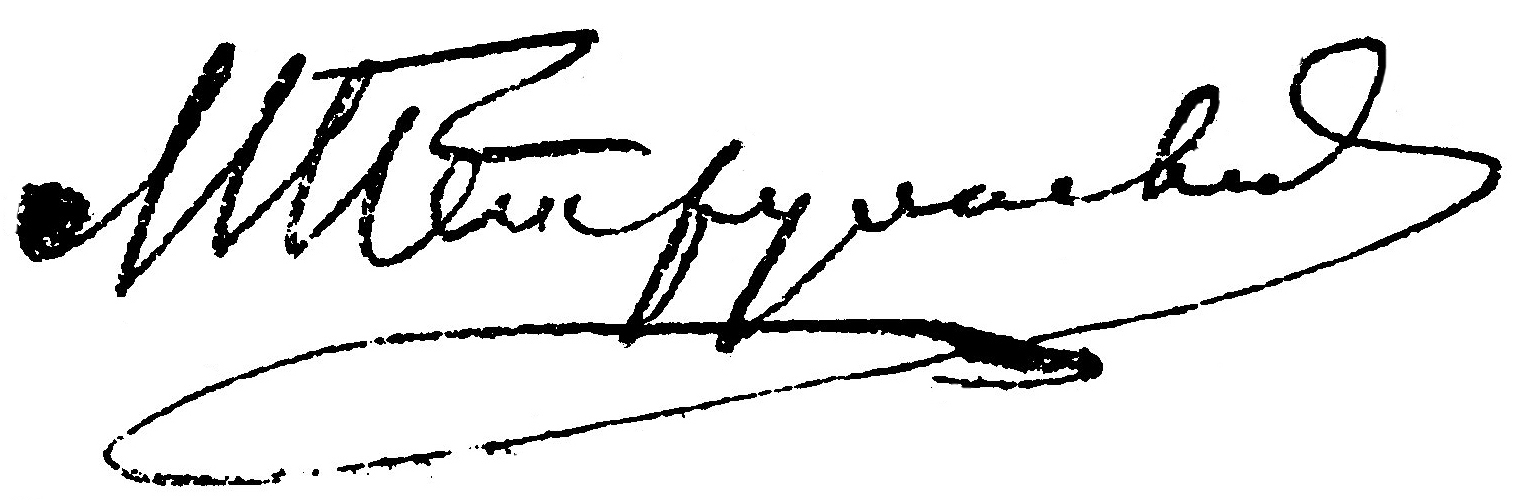
Signature of: mikhail il ich petrunkevich